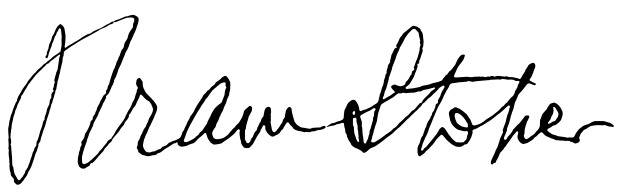
Signature of: bram stoker